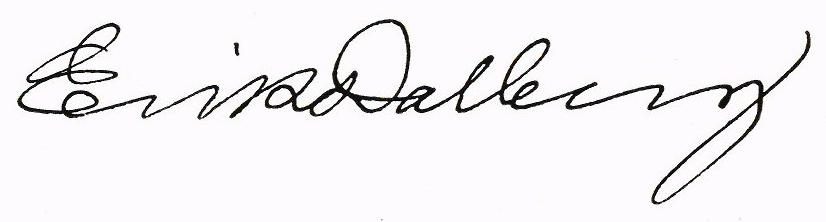
Signature of: erik dalberg